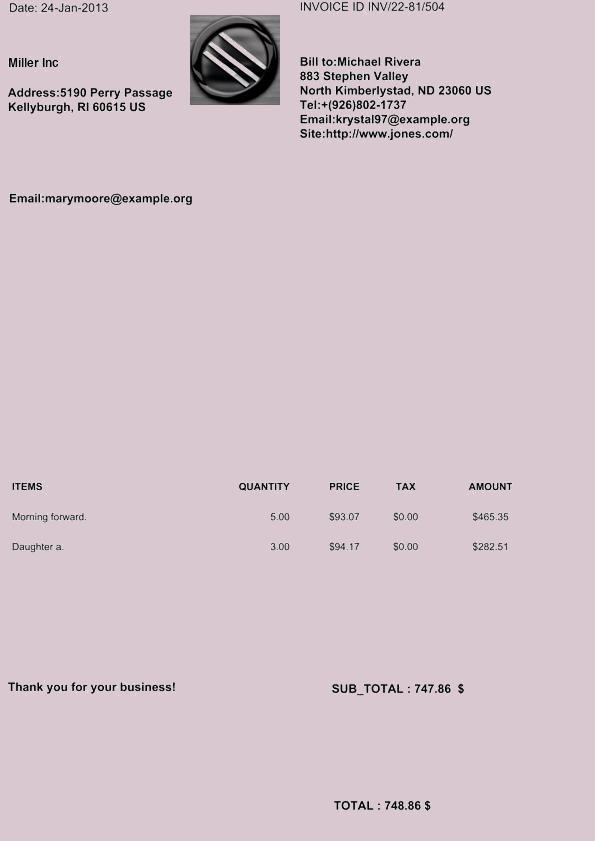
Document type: Invoice